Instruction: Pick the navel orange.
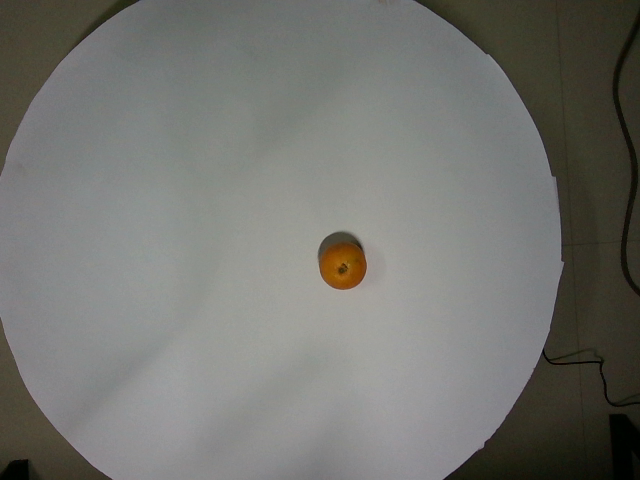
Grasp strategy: vertical